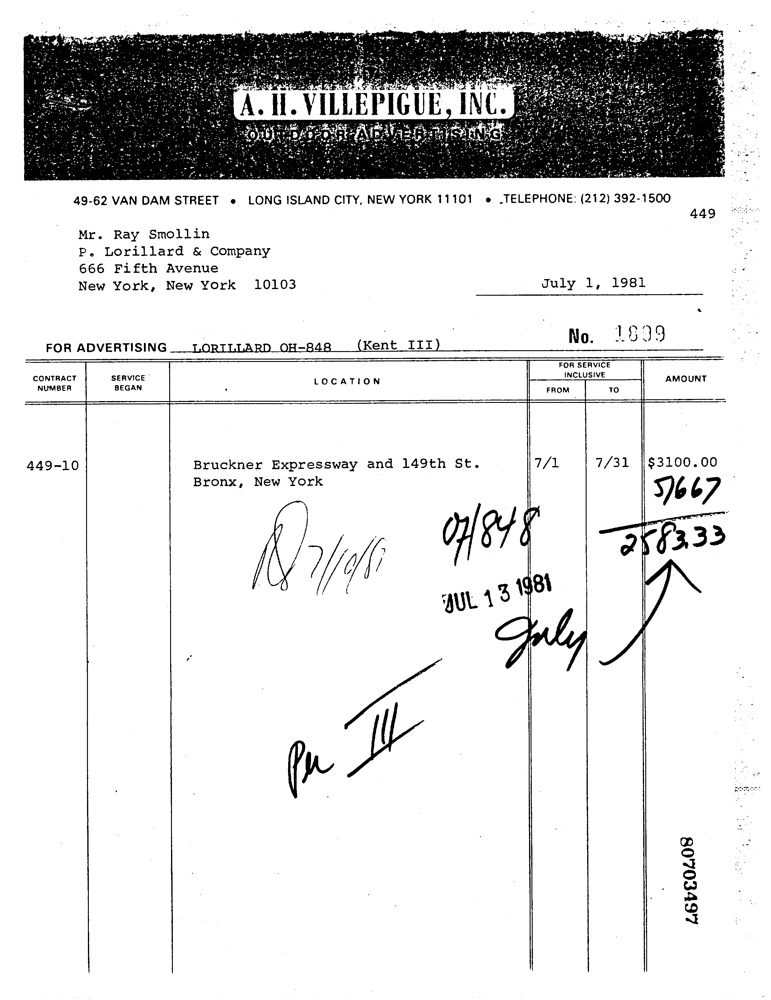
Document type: Invoice